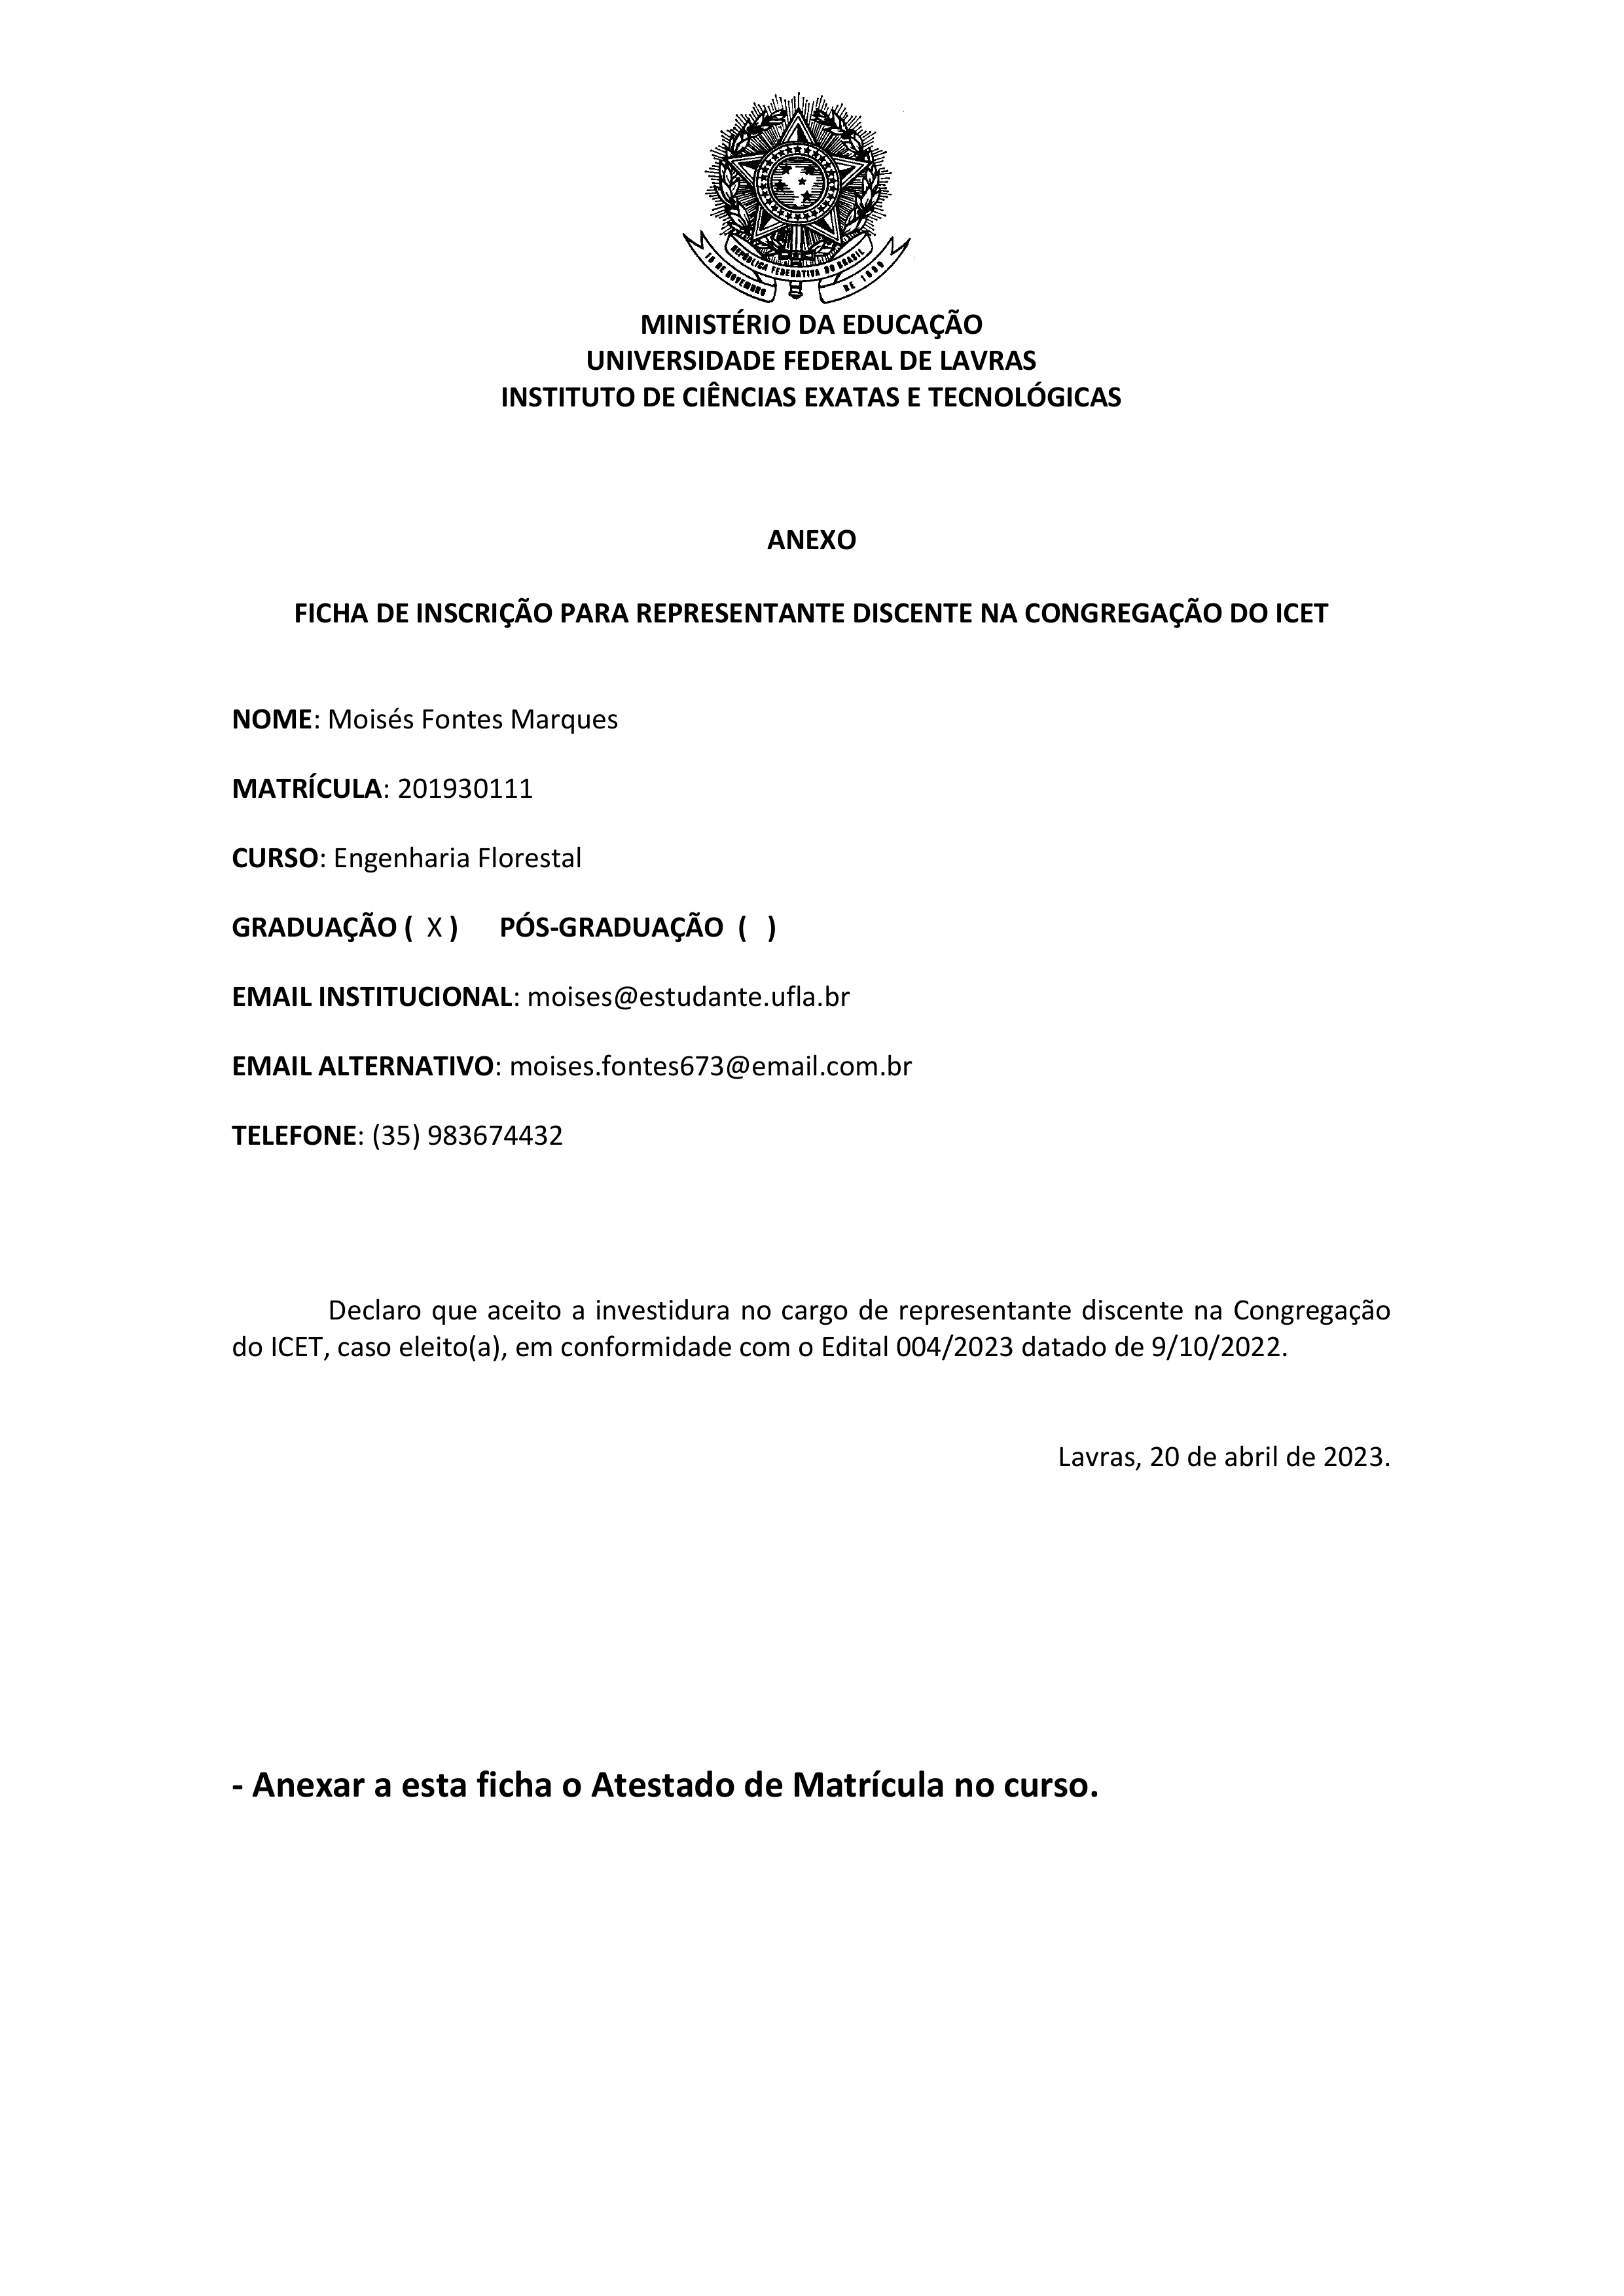
REPUBLICA FEDERATIVA DO BRASIL
15 DE NOVEMBRO DE 1889
MINISTÉRIO DA EDUCAÇÃO
UNIVERSIDADE FEDERAL DE LAVRAS
INSTITUTO DE CIÊNCIAS EXATAS E TECNOLÓGICAS
ANEXO
FICHA DE INSCRIÇÃO PARA REPRESENTANTE DISCENTE NA CONGREGAÇÃO DO ICET
NOME:
Moisés Fontes Marques
MATRÍCULA:
201930111
CURSO:
Engenharia Florestal
GRADUAÇÃO
(X)
PÓS-GRADUAÇÃO ()
EMAIL INSTITUCIONAL:
moises@estudante.ufla.br
EMAIL ALTERNATIVO:
moises.fontes673@email.com.br
TELEFONE:
(35) 983674432
Declaro que aceito a investidura no cargo de representante discente na Congregação do ICET, caso eleito(a), em conformidade com o Edital 004/2023 datado de 9/10/2022.
Lavras, 20 de abril de 2023.
- Anexar a esta ficha o Atestado de Matrícula no curso.